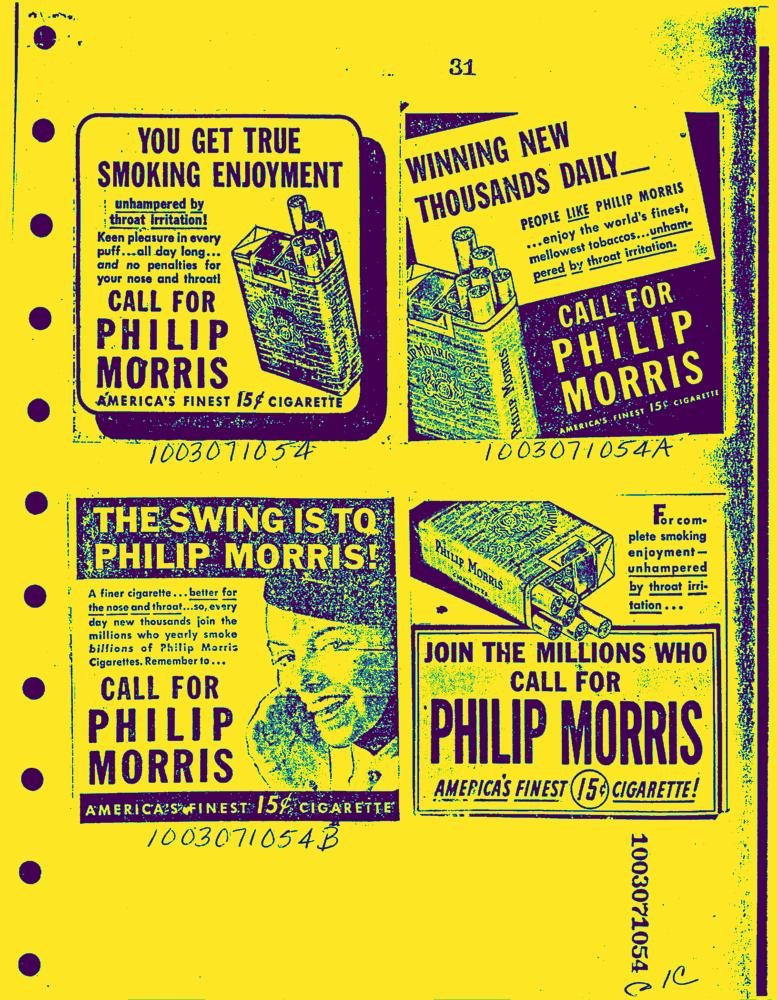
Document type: AD